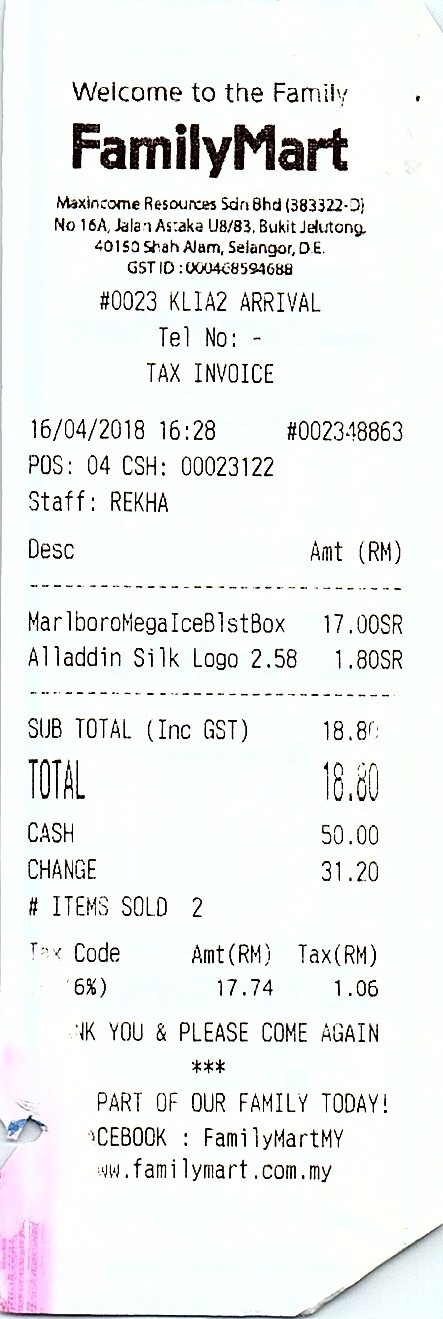
WELCOME TO THE FAMILY
FAMILYMART
MAXINCOME RESOURCES SDN BHD (383322-D)
NO 16A, JALAN ASTAKA U8/83, BUKIT JELUTONG.
40150 SHAH ALAM, SELANGOR, D.E.
GST ID : 000468594688
#0023 KLIA2 ARRIVAL
TEL NO: -
TAX INVOICE
16/04/2018 16:28
#002348863
POS: 04 CSH: 00023122
STAFF: REKHA
DESC
AMT (RM)
MARLBOROMEGAICEBLSTBOX
17.00SR
ALLADDIN SILK LOGO 2.58
1.80SR
SUB TOTAL (INC GST)
18.80
TOTAL
18.80
CASH
50.00
CHANGE
31.20
# ITEMS SOLD
2
TAX CODE
AMT(RM)
TAX(RM)
6%)
17.74
1.06
NK YOU & PLEASE COME AGAIN
***
BE A PART OF OUR FAMILY TODAY!
FACEBOOK
:
FAMILYMARTMY
WW.FAMILYMART.COM.MY